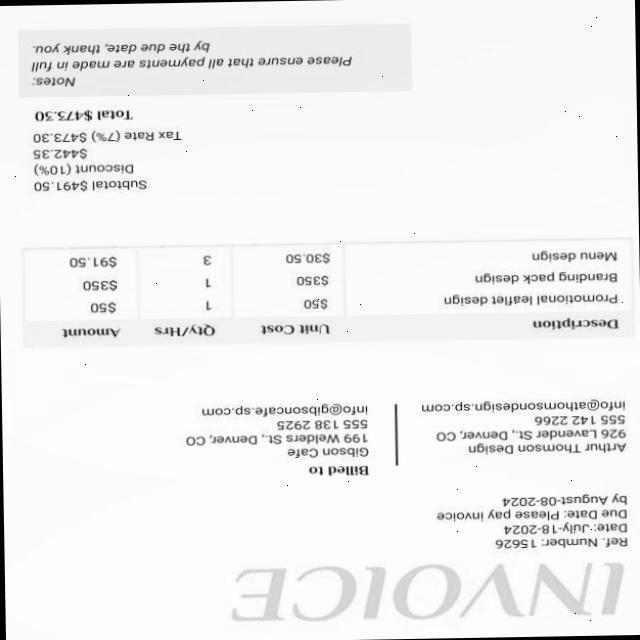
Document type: Invoice